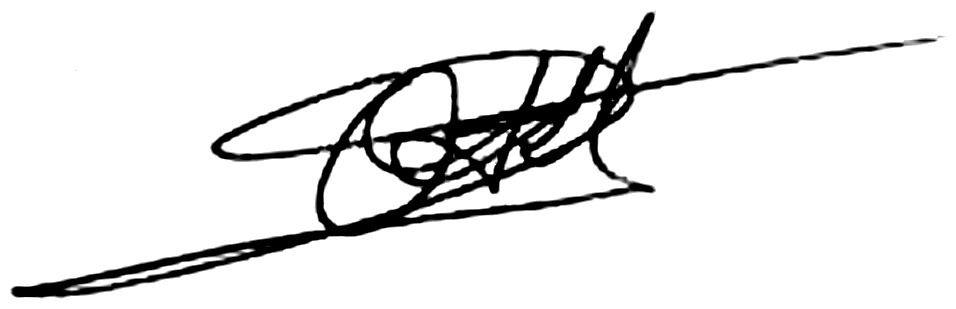
Signature of: òscar ribas reig